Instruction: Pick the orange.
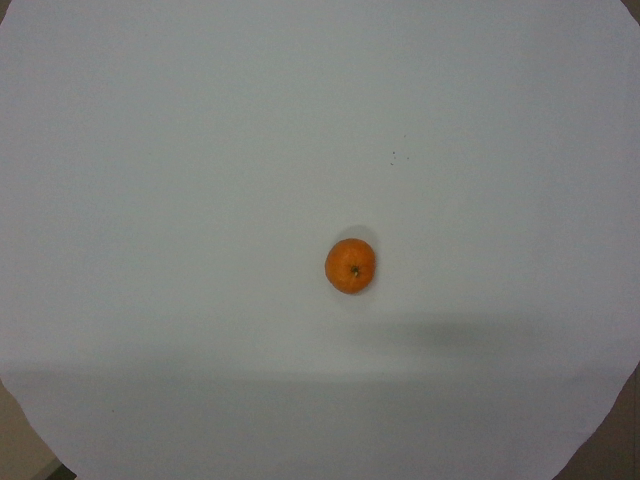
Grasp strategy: vertical